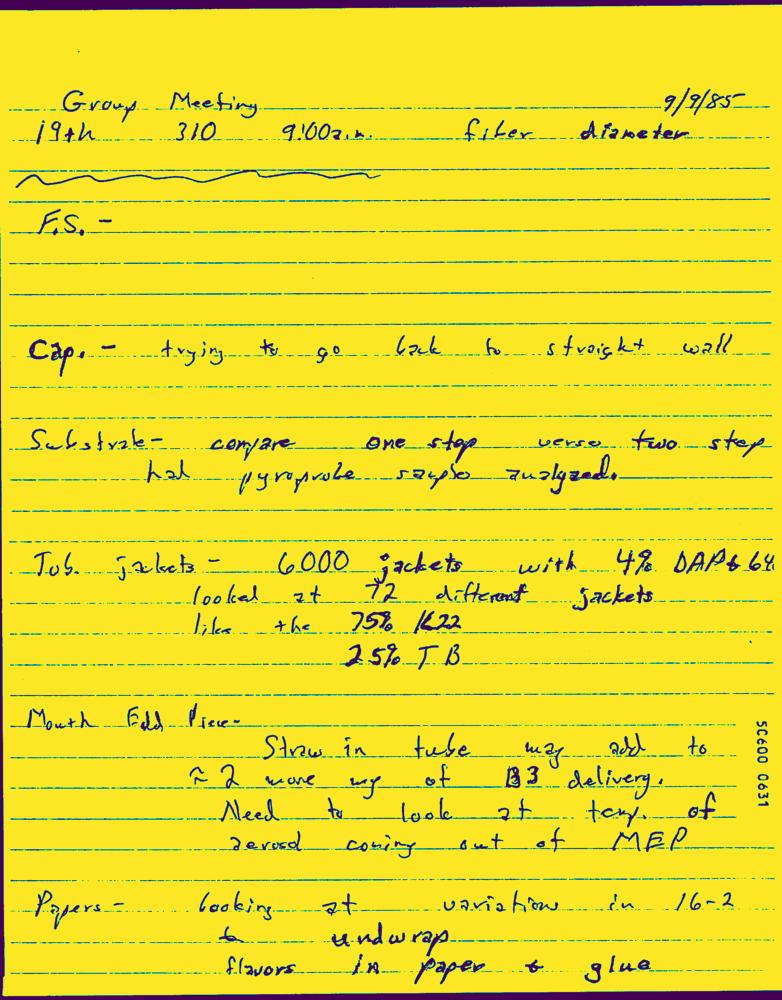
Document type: Hand-Written